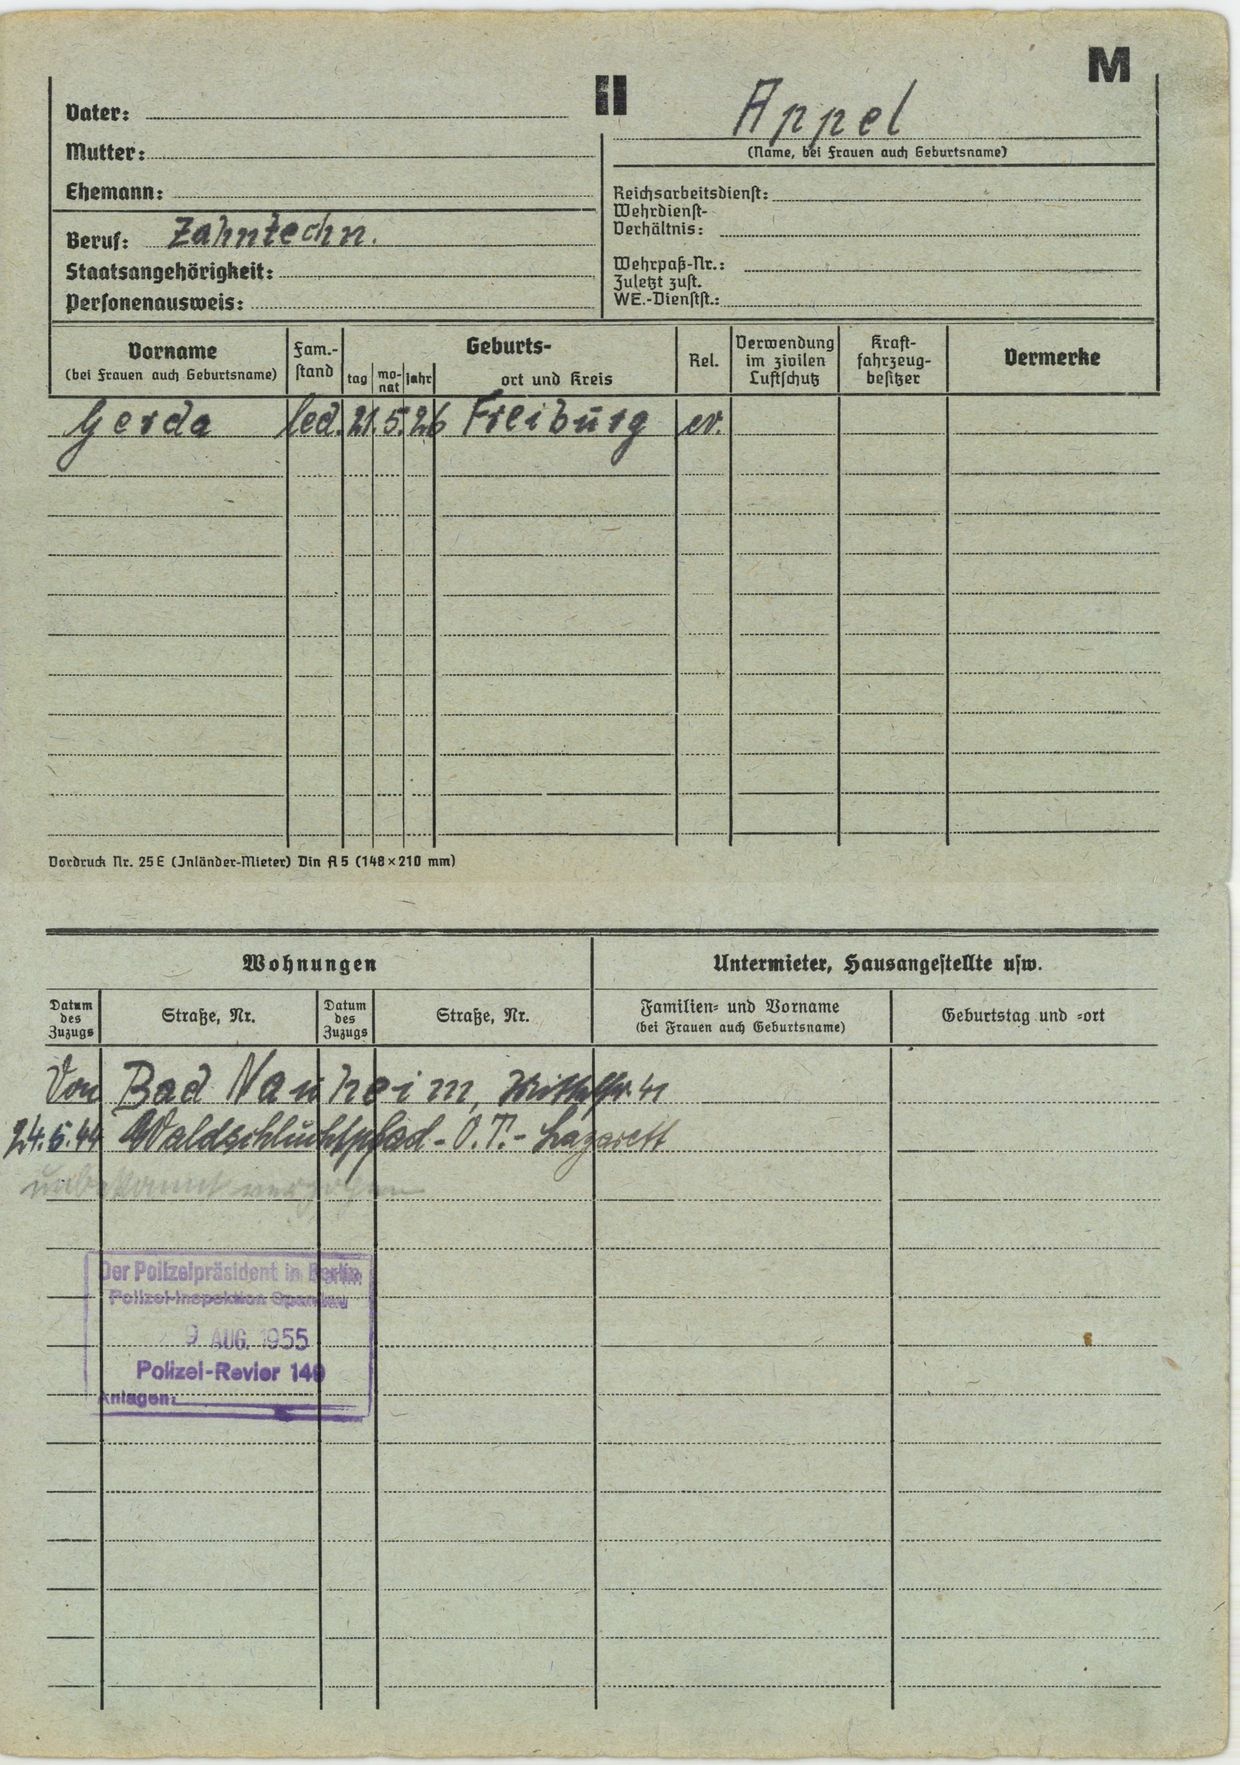
Appel